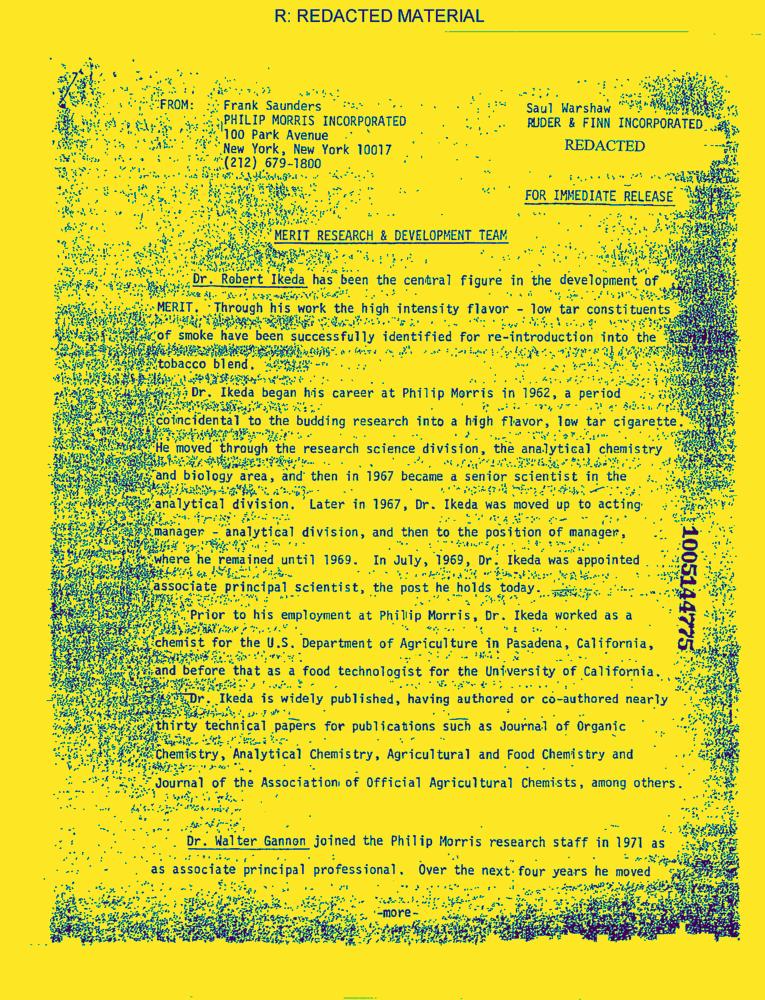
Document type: News-Article